Patient: Female, age 25
We present a 25 year old lady, recently diagnosed asthmatic who presented to Emergency Department (ED), with sudden onset of difficulty breathing associated with noisy breathing for 3 days and hoarseness of voice for 6 months. A year ago, she was treated as PTB and had completed treatment. Since then, she had multiple episodes of bronchospasm that required nebulization at a local clinic precipitating the diagnosis of bronchial asthma.
On presentation, she was in respiratory distress with silent chest and marked use of accessory respiratory muscles. An arterial blood gas revealed a severe respiratory acidaemia. She received treatment including hydrocortisone, continuous nebulised beta-2 agonists, magnesium, antibiotics, and a salbutamol infusion. As her bronchospasm was not responding, ED team decided for intubation. Multiple attempts at intubation at ED before an alert to ICU was made, as although the larynx was visualized as Cormack-Lehane I, they were unable to advance the Endotracheal Tube (ETT) beyond more than 1 cm past the vocal cord. Finally, she was intubated with ETT size 6.0mm Internal Diameter where cuff was just after the vocal cord and anchored at 16 cm. We had difficulty ventilating her as her peak airway pressure's was persistently high with severe respiratory acidosis.
With the abnormal laryngoscopy and life-threatening bronchospasm and alternative diagnoses were explored. She underwent flexible nasopharyngolaryngoscope (FNPLS) that revealed subglottic stenosis (Fig. 1). CT Thorax/Neck showed features of tracheobronchial stenosis with post primary PTB changes (Fig. 2). Patient was subsequently treated successfully with anti TB medication and underwent multiple sessions of tracheal dilatation (Fig. 3a-c).
Keywords: bronchial asthma, bronchospasm, ct, computed tomography, ebtb, endobronchial tuberculosis, ed, emergency department, ett, endotracheal tube, endobronchial tuberculosis, fnpls, flexible nasopharyngolaryngoscope, ptb, pulmonary tuberculosis, subglottic stenosis
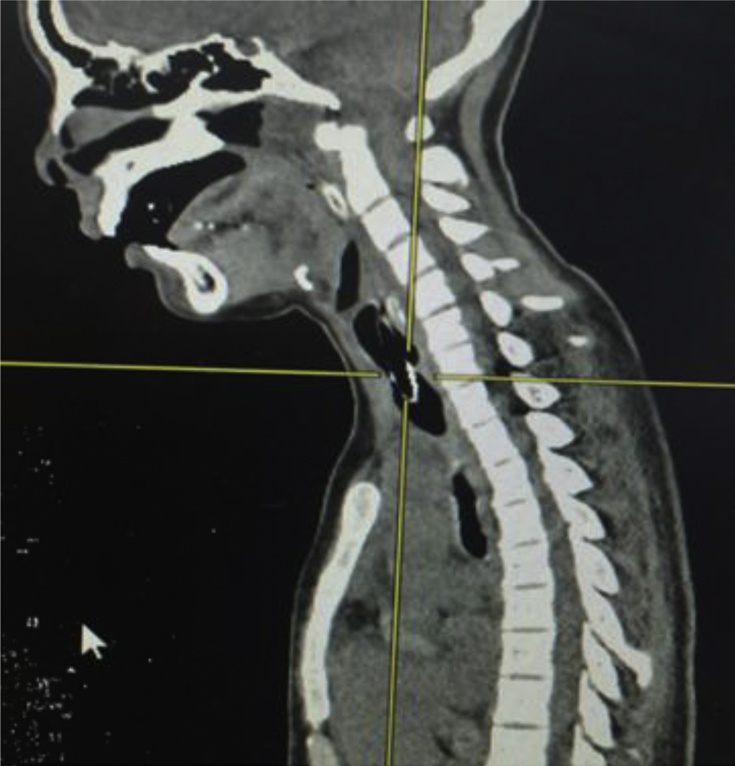
Image caption: CT Thorax pre intervention, Sagittal plane: Trachea narrowing 4.6 cm from hyoid bone, 0.8 cm length and 9.5 cm from hyoid bone, 8.7cm length. Right main bronchus narrowest diameter was 0.3 cm.